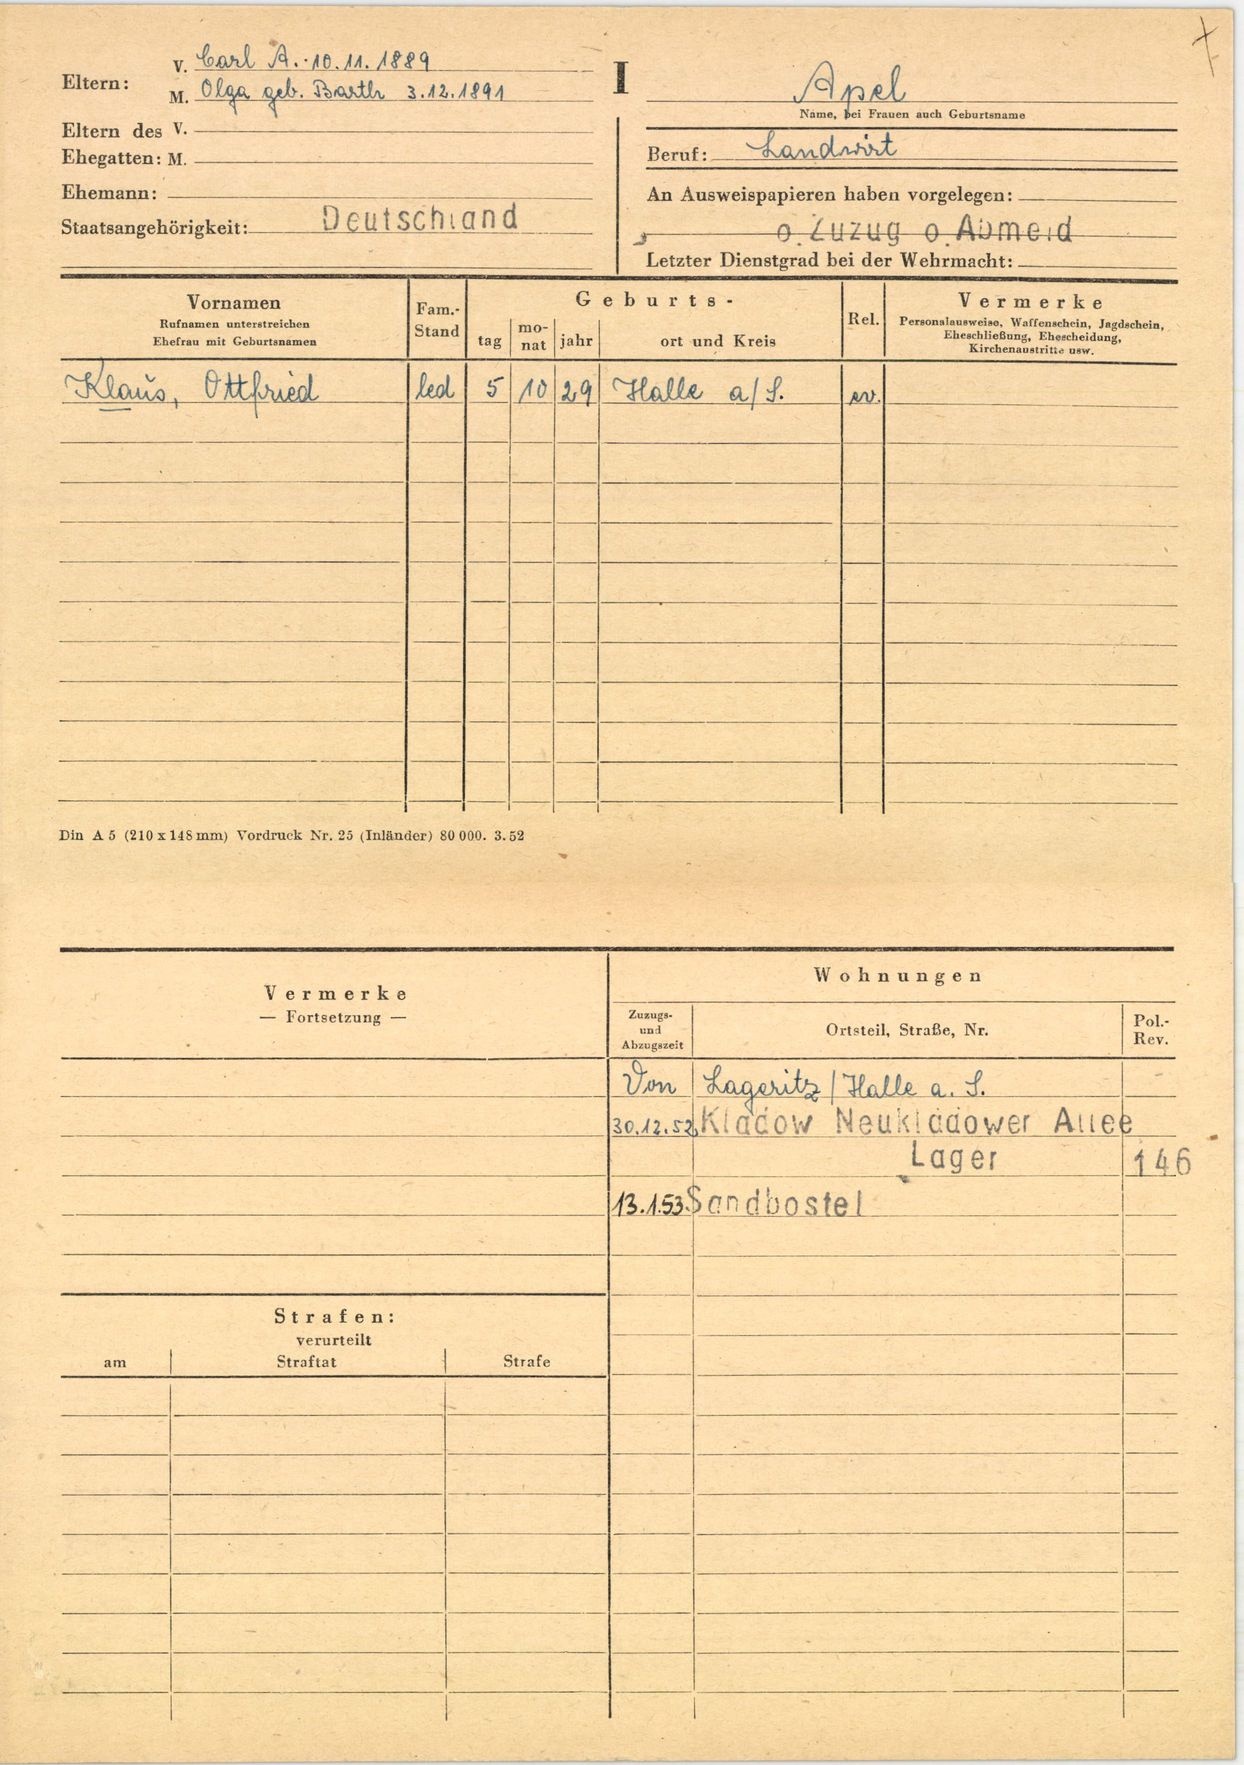
Apel